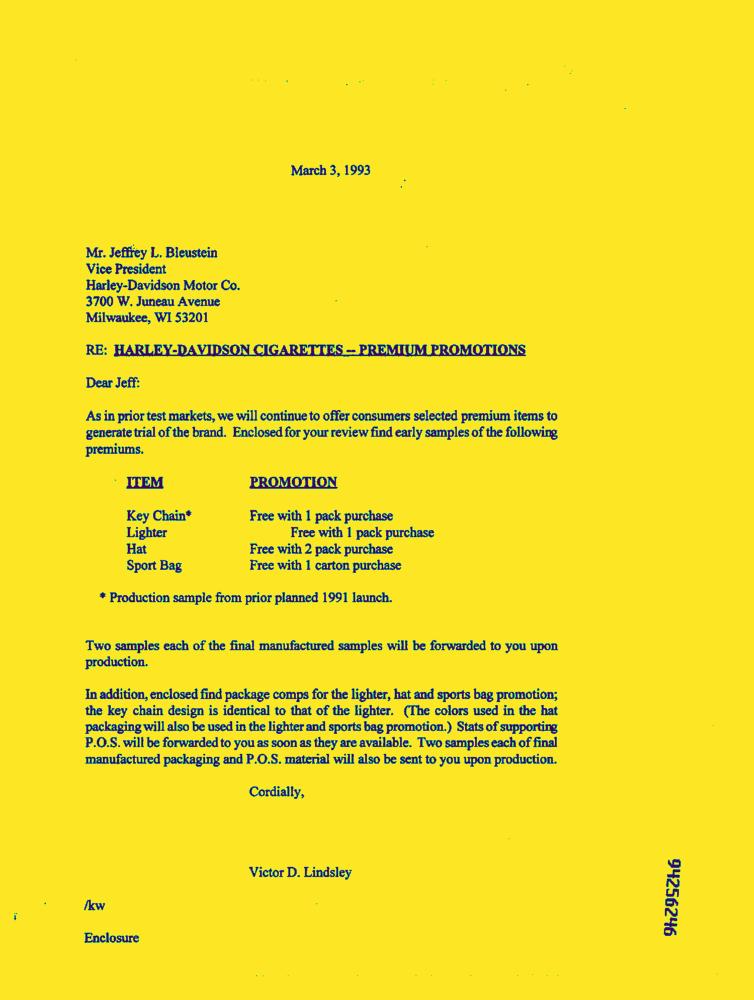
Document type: Letter-Doc